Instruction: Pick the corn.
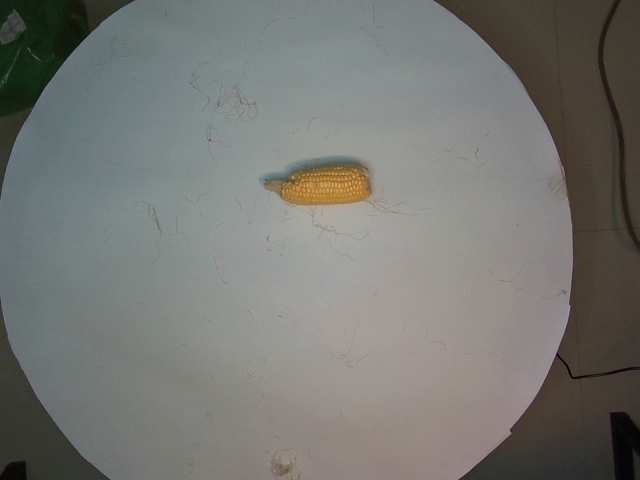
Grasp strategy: vertical